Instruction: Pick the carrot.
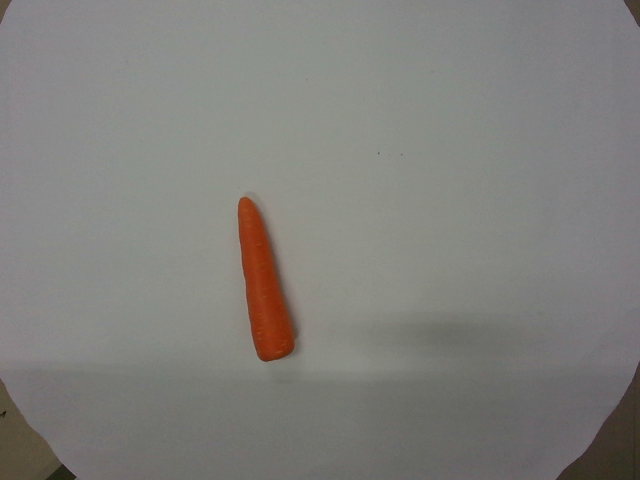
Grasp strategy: vertical